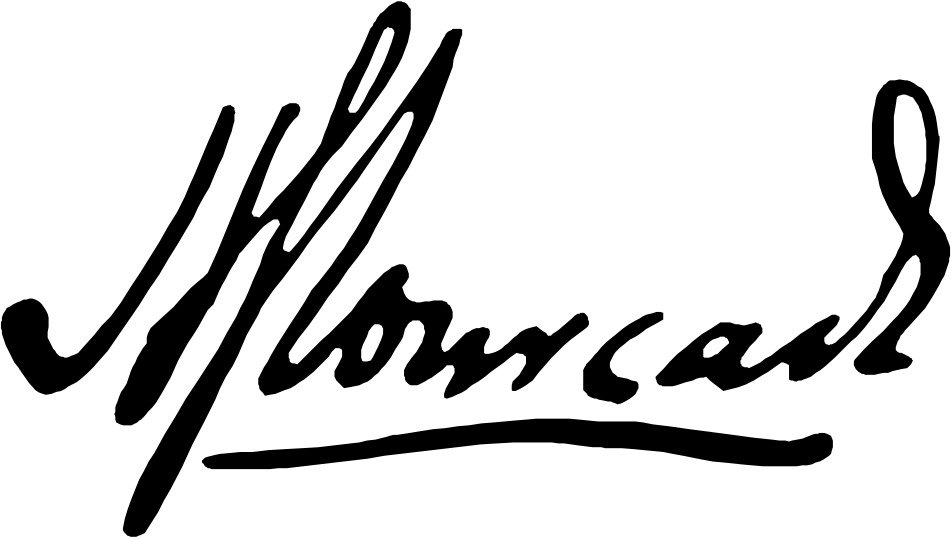
Signature of: henry georges fourcade